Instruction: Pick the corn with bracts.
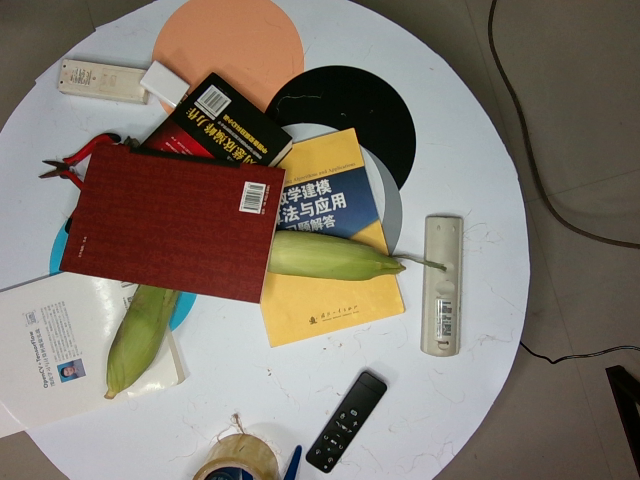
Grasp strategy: vertical